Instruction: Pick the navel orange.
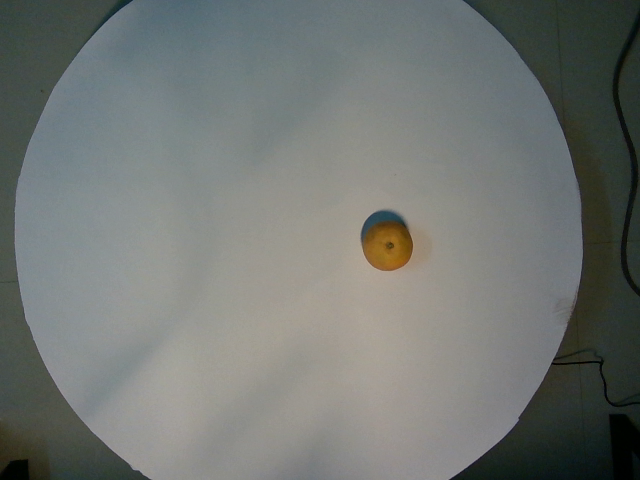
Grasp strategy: vertical